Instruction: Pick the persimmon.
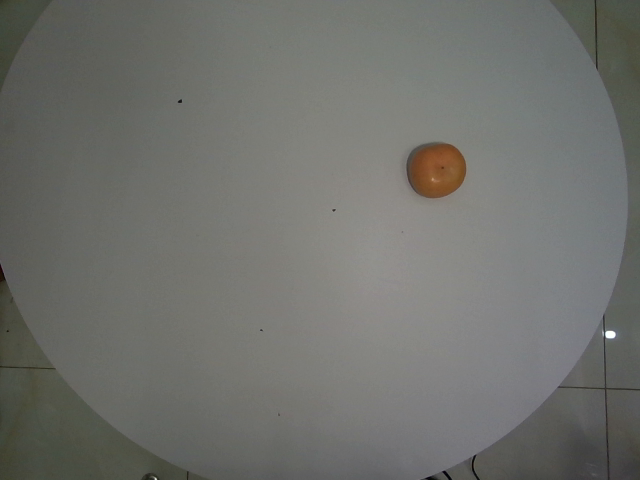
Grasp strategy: vertical